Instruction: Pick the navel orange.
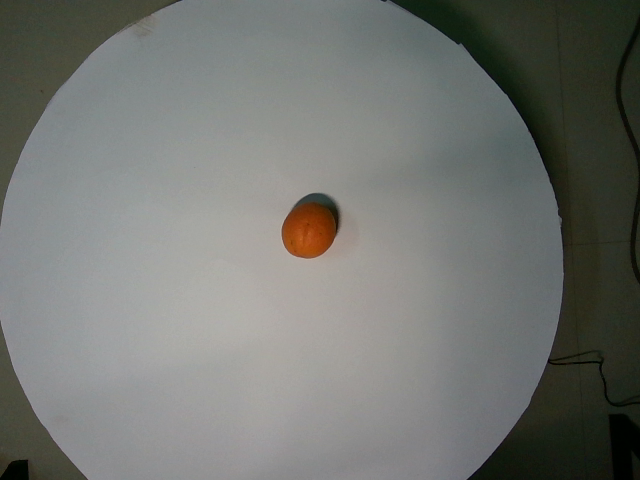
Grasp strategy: vertical